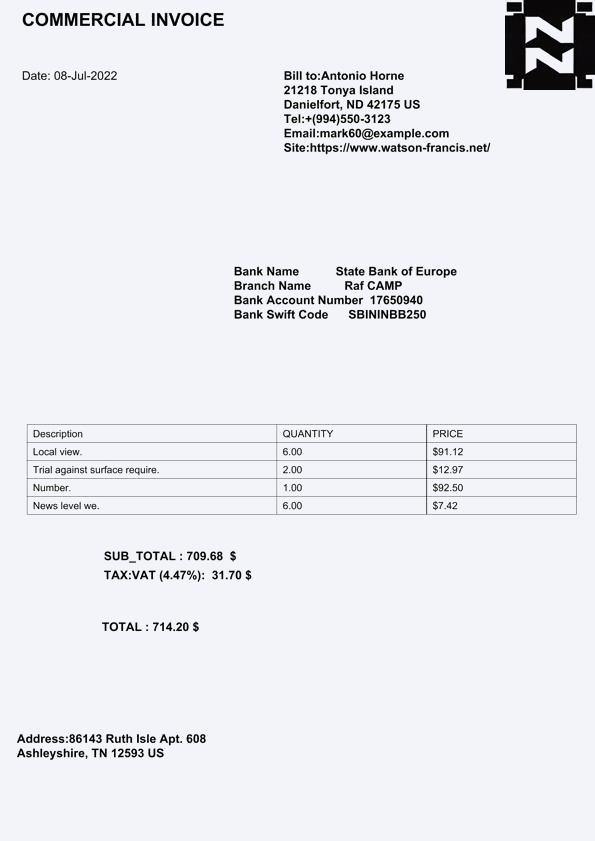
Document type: Invoice